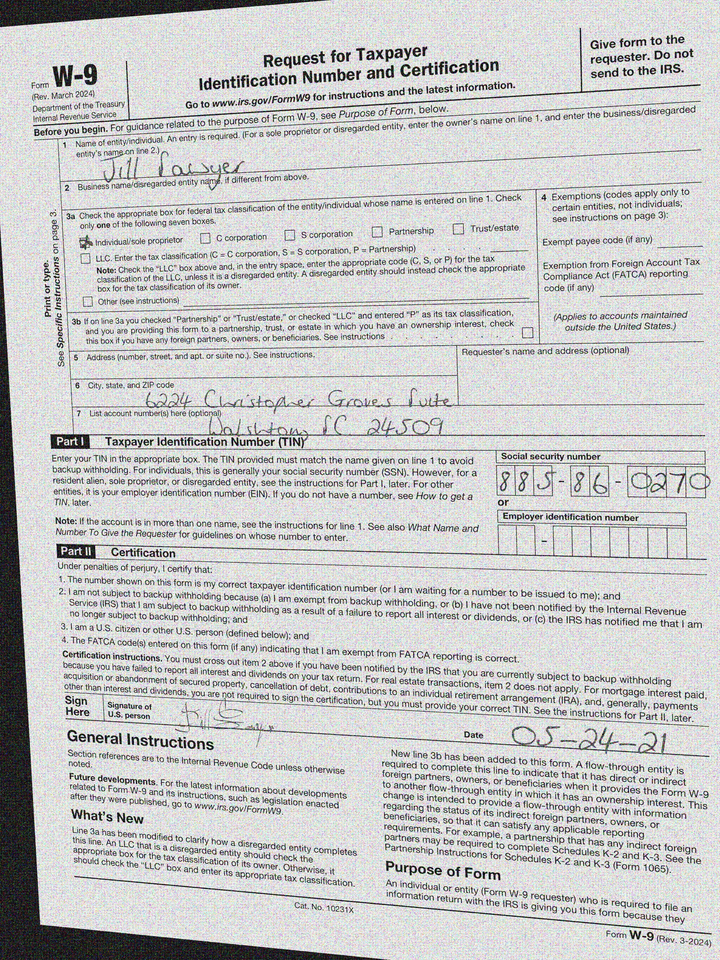
adr1: 6224 Christopher Groves Suite 121
adr2: Walshton, SC 24509
cbx: yes
ssn: 885860270
enm: Jill Sawyer
sdt: 05-24-21